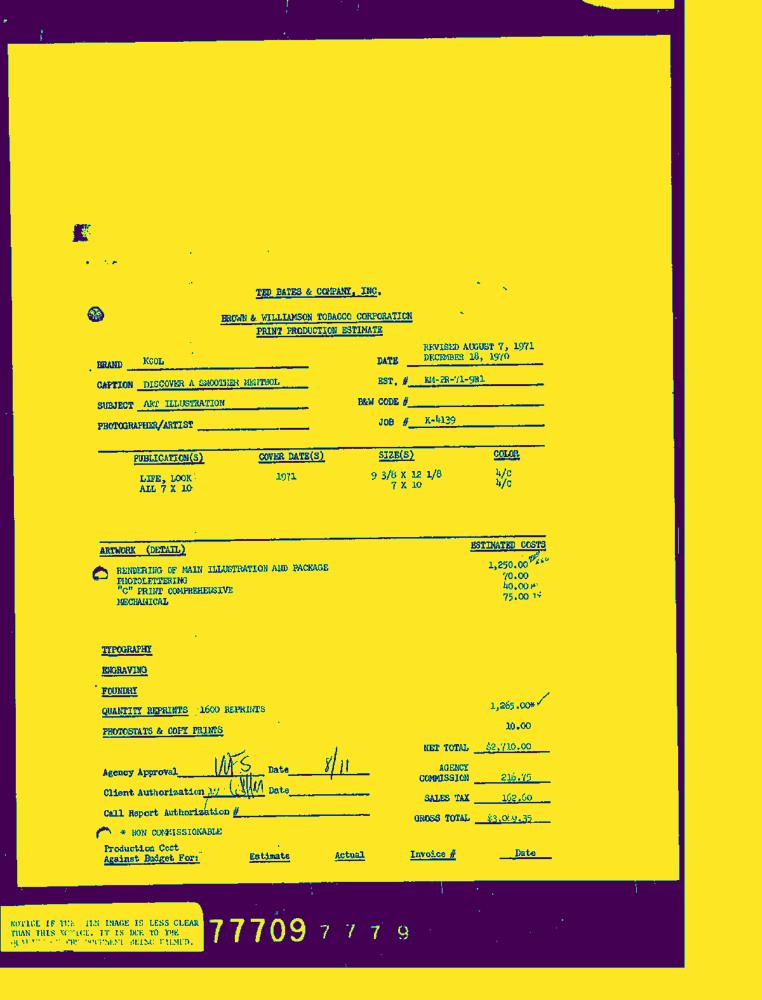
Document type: Invoice-Doc